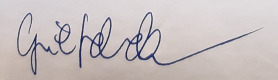
Signature of: cyril svoboda